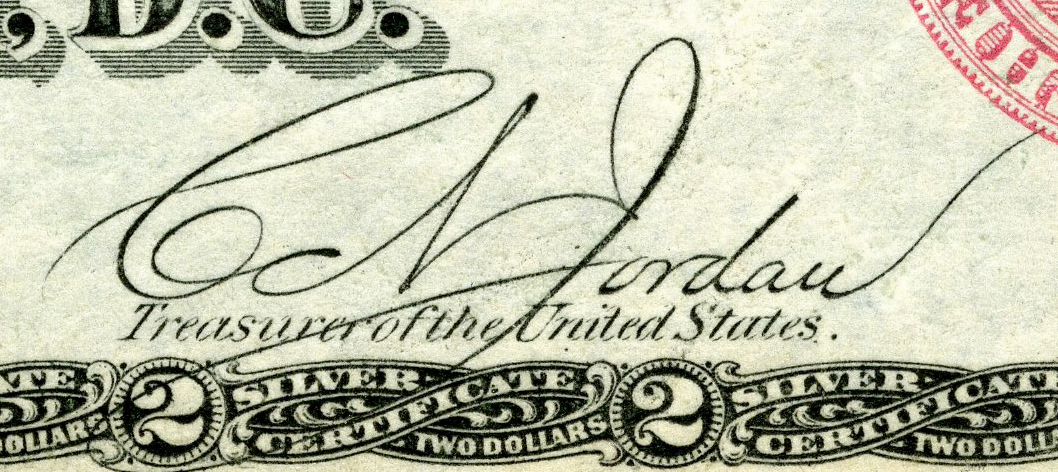
Signature of: conrad n jordan